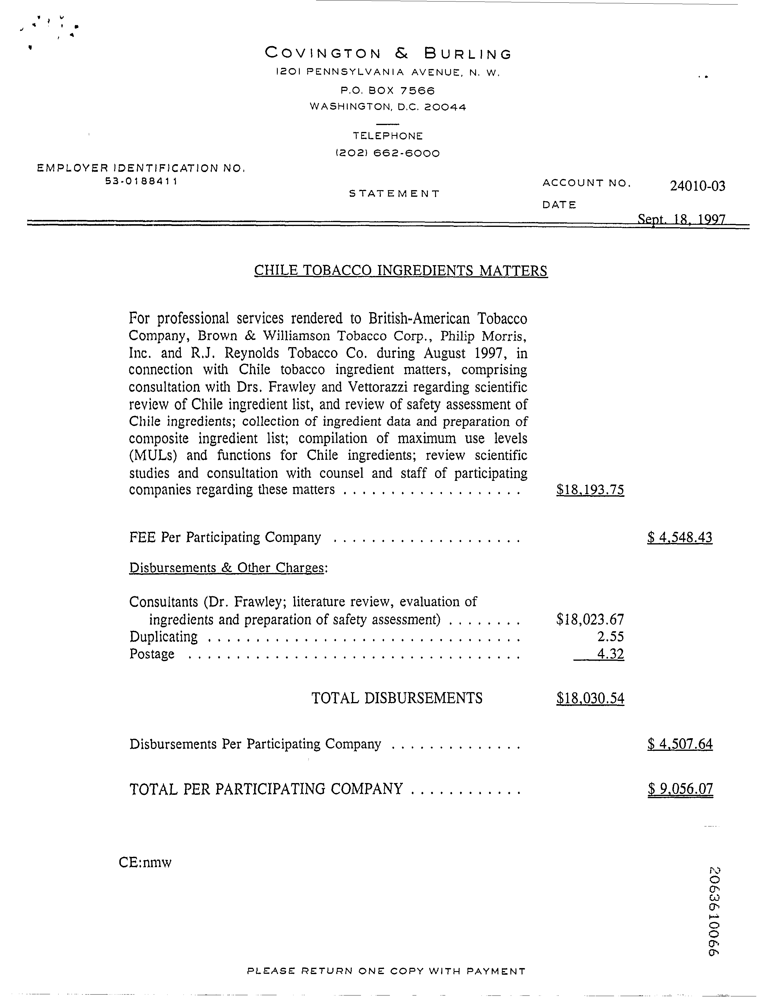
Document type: Invoice